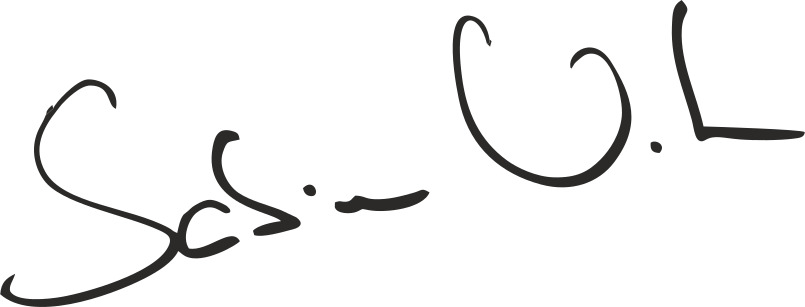
Signature of: sabine vitua